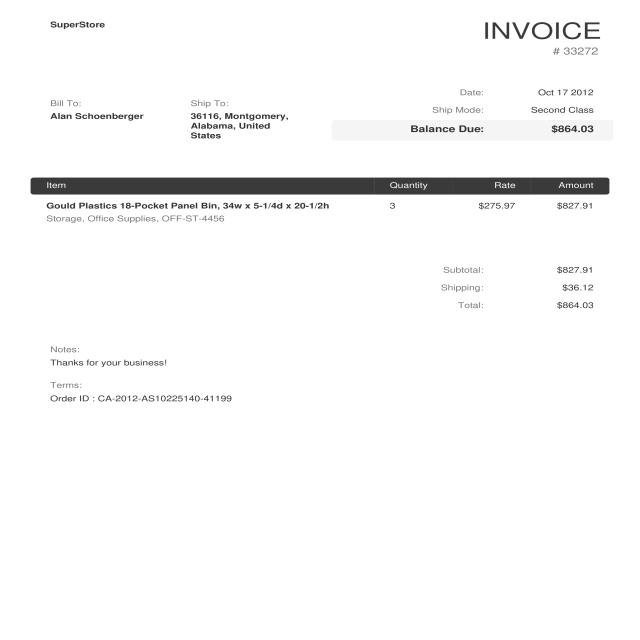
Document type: Invoice